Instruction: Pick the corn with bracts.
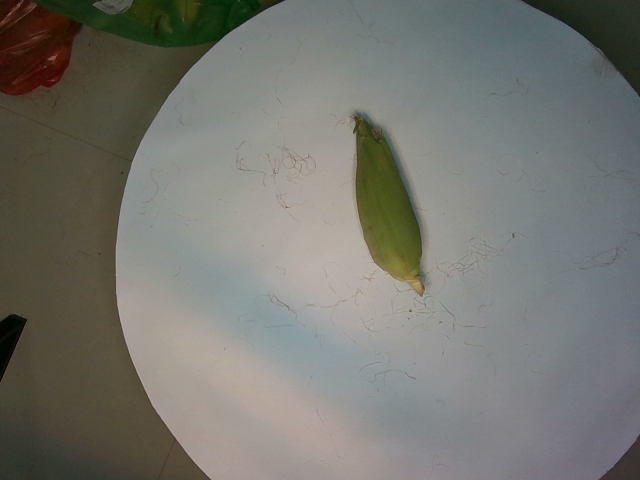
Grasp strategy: vertical